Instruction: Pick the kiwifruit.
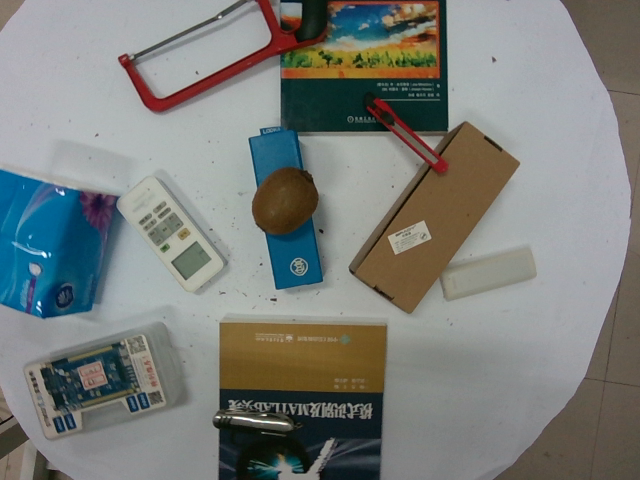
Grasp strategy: vertical